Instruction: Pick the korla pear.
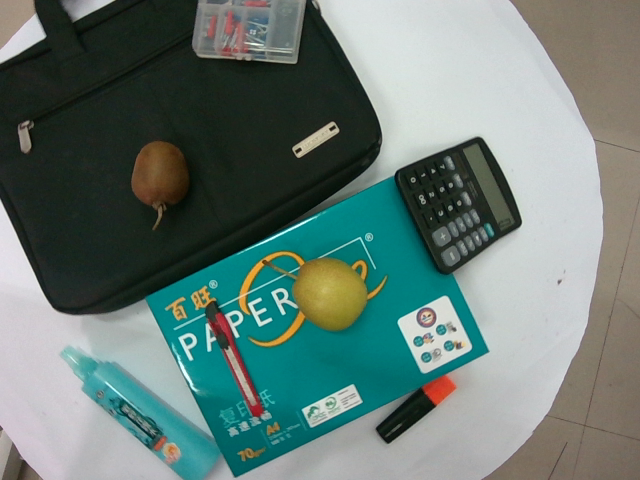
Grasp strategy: vertical